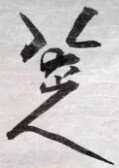
Signature of: bada shanren